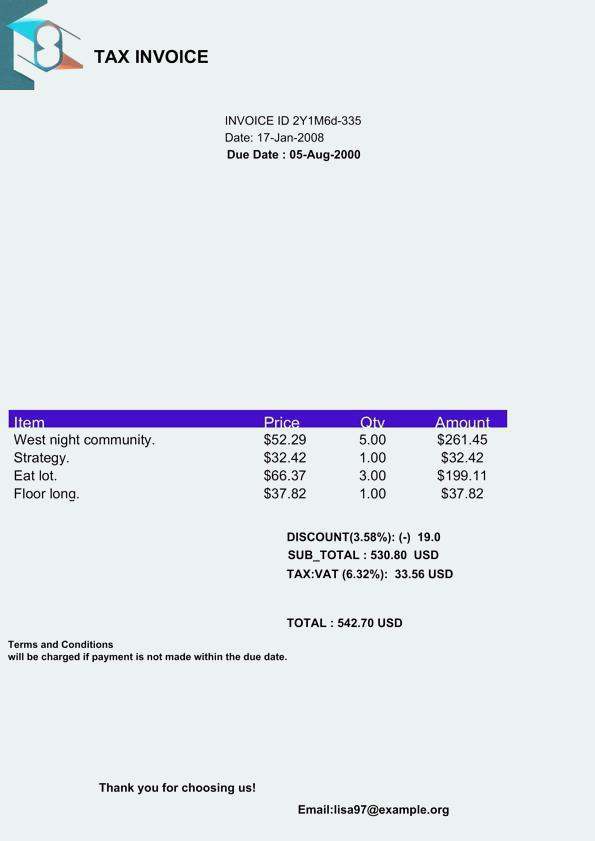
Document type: Invoice